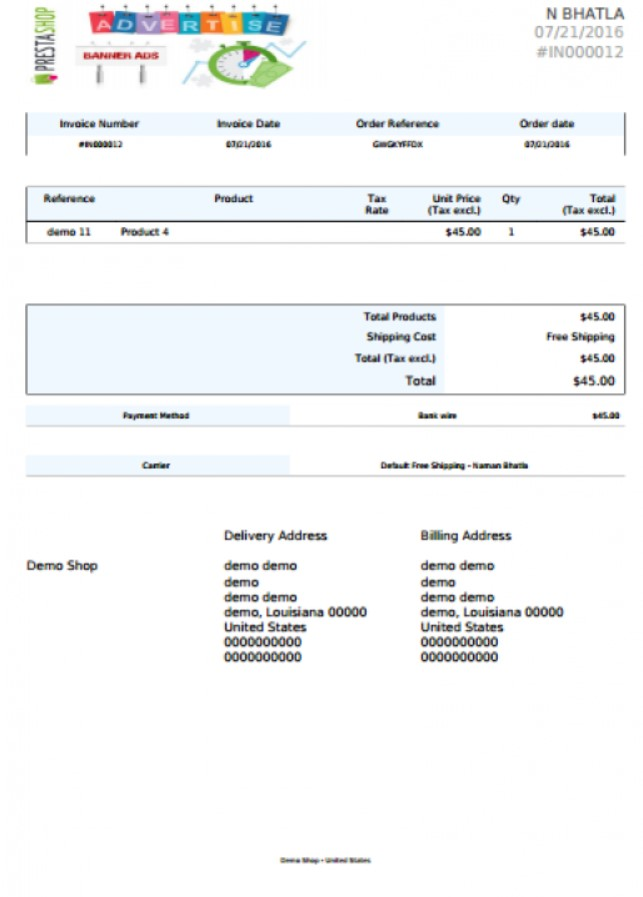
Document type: Invoice